Question: What was observed in the imaging?
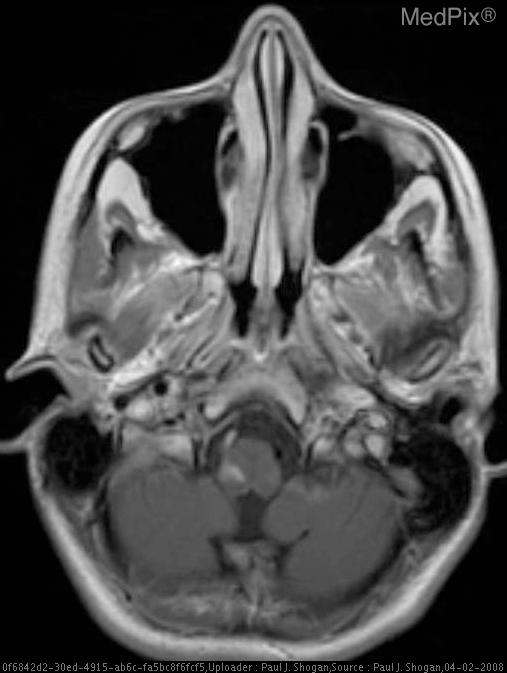
Answer: The imaging shows Occlusion of the right vertebral artery at the C1-2 level with subacute infarction of the right lateral medulla oblongata, and chronic infarction of the left flocculonodular lobe, as a result of traumatic chiropractic cervical manipulation. T1 weighted post-gadolinium axial image reveals abnormal enhancement of the right lateral aspect of the medulla oblongata, and abnormal enhancement surrounding the wedge shaped defect in the left flocculonodular lobe.  Additionally, enhancement is noted within the right vertebral artery..